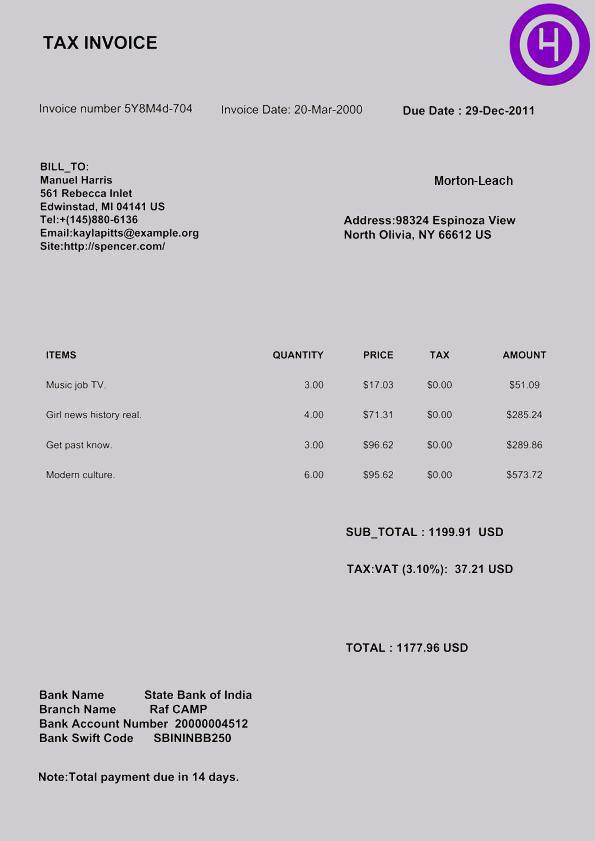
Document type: Invoice